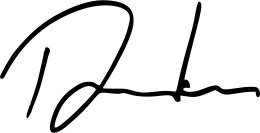
Signature of: david van